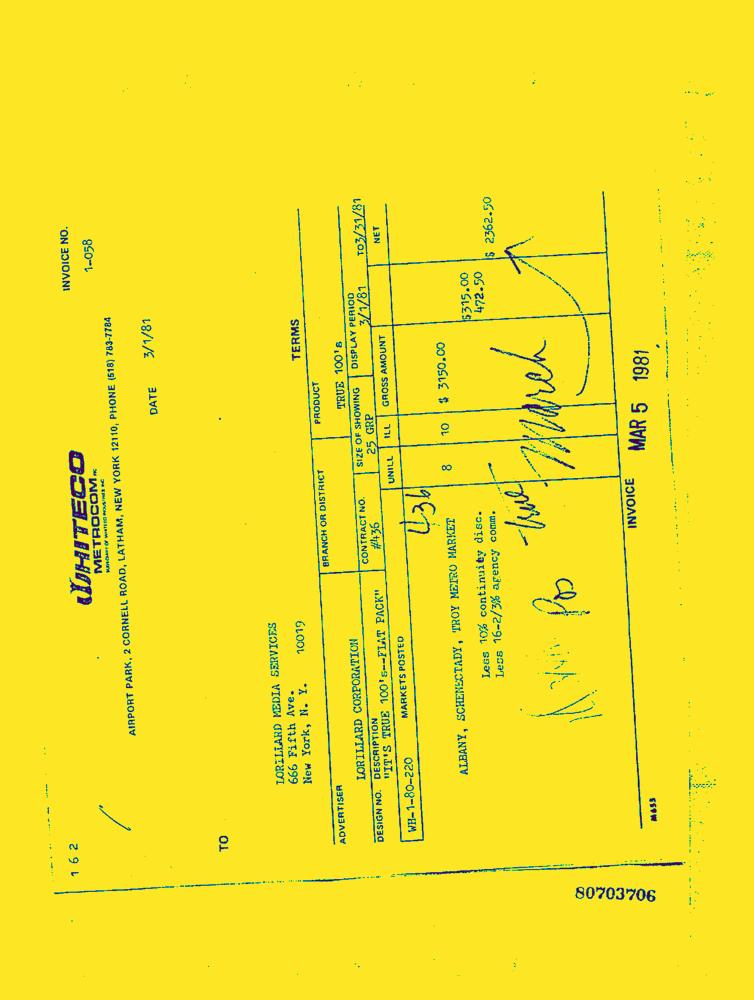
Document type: Invoice-Doc